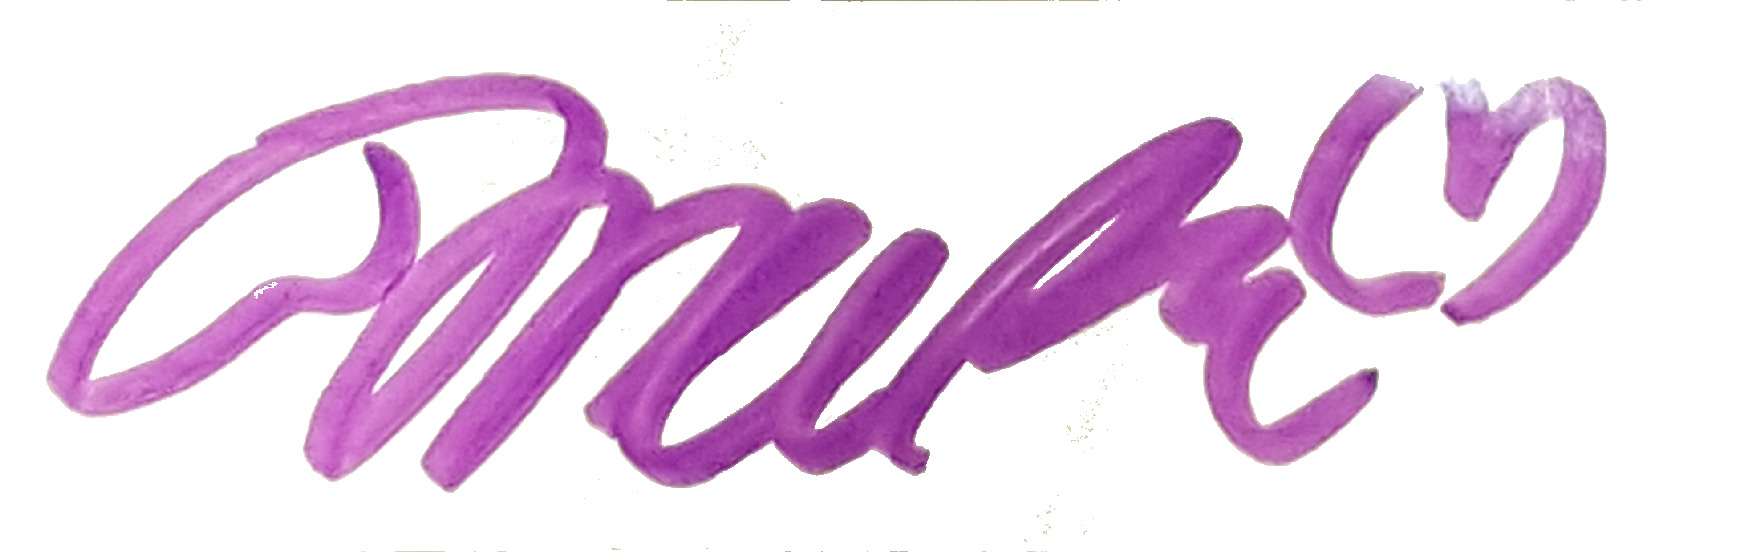
Signature of: maria nagai